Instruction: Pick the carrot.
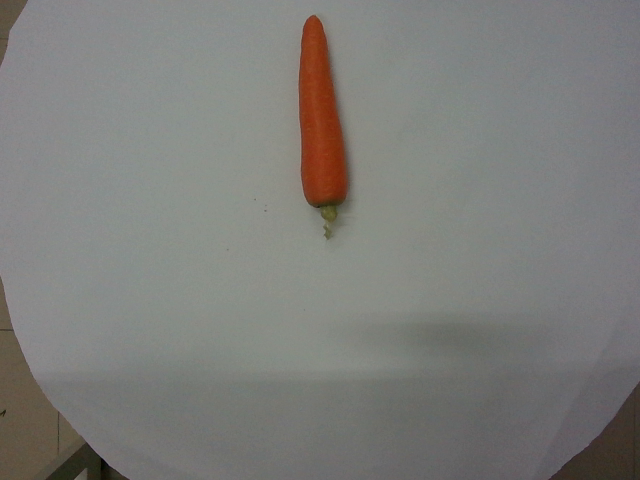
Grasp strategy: vertical